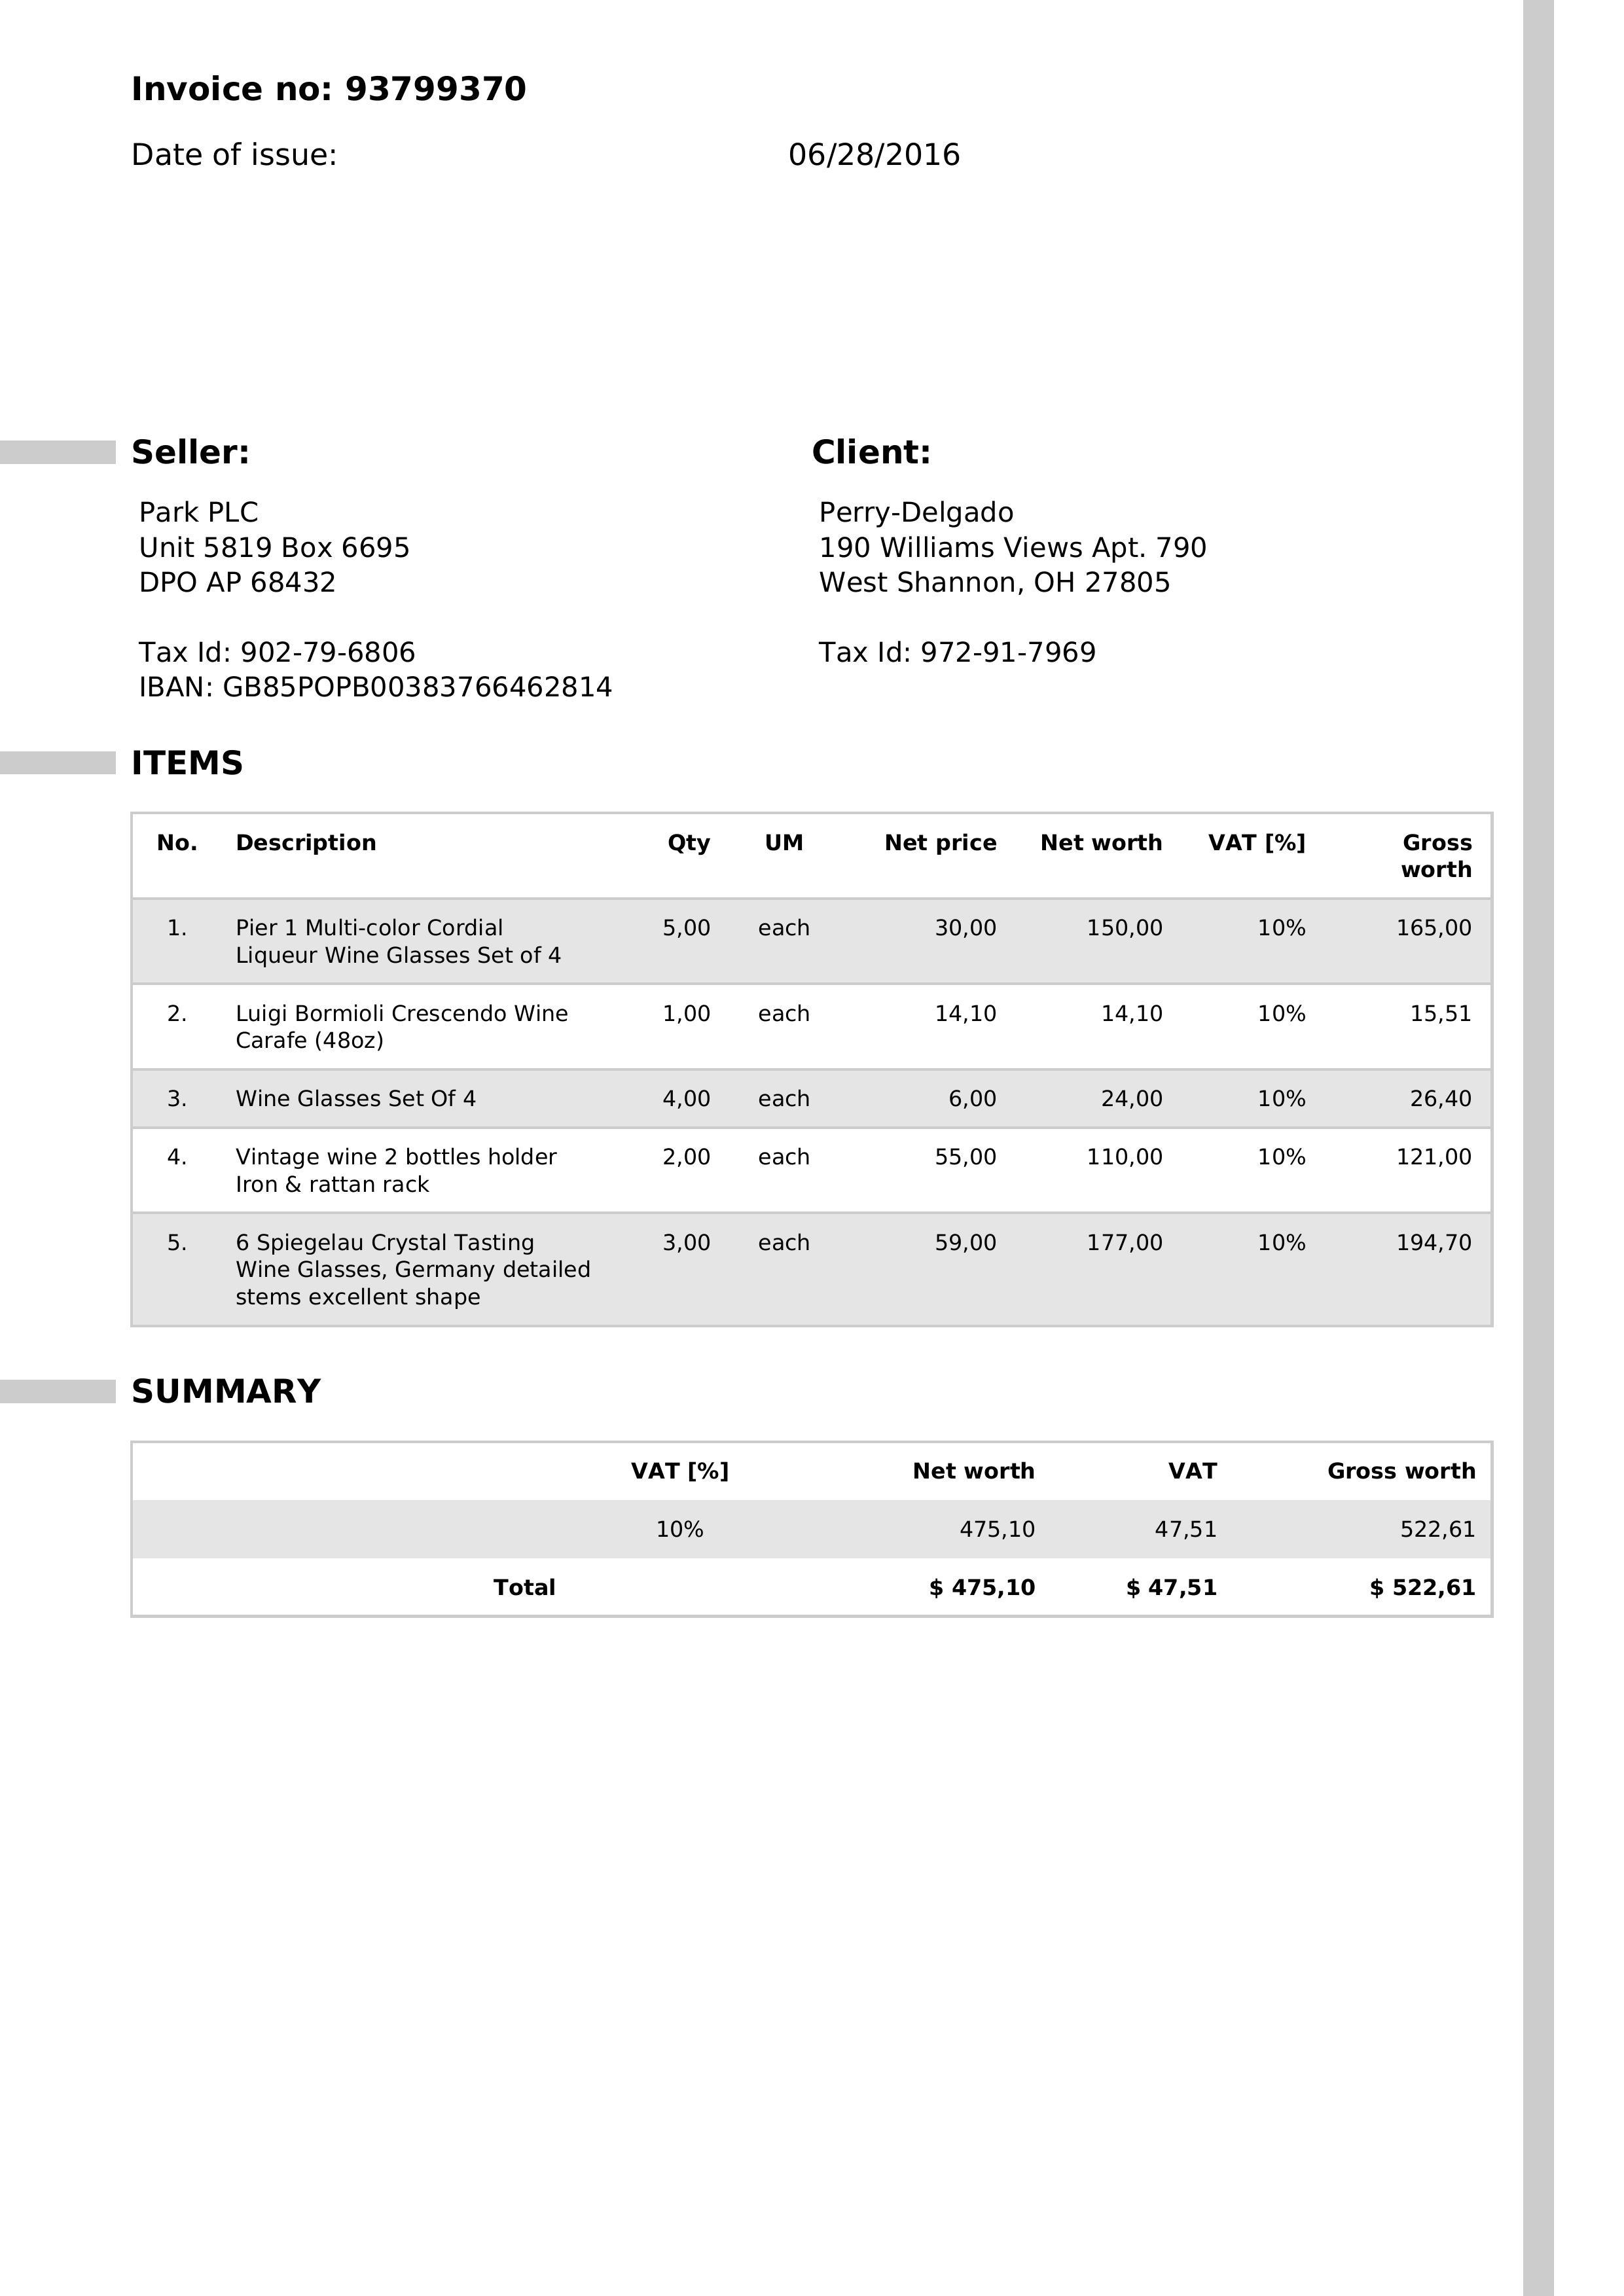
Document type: Invoice